Question: Which state is mentioned in the document?
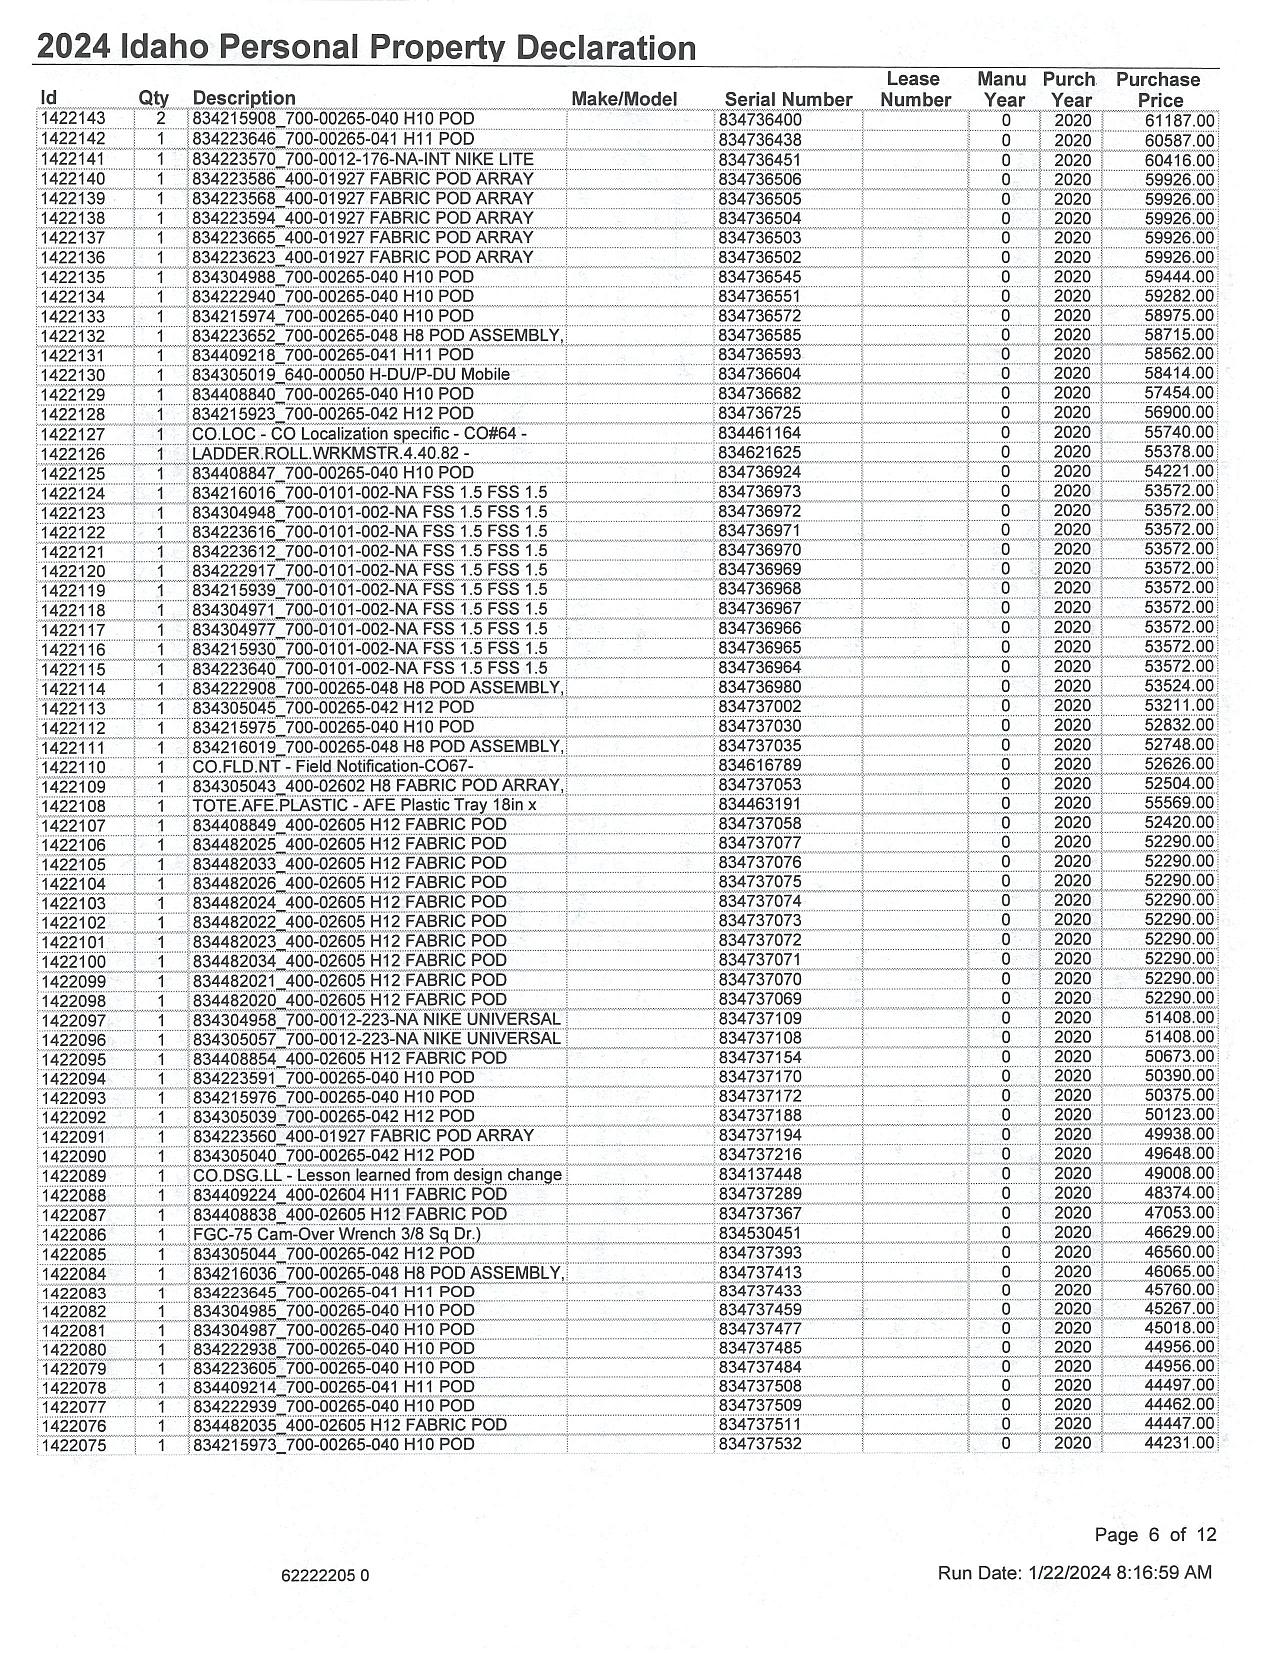
Answer: "Idaho"